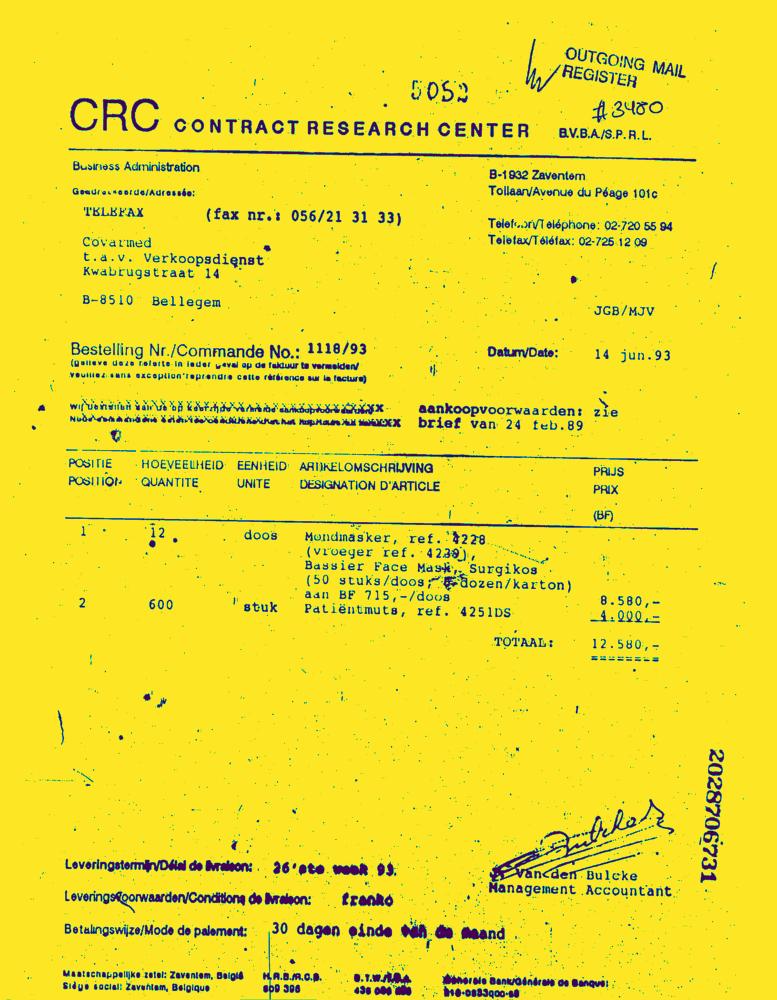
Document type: Invoice-Doc